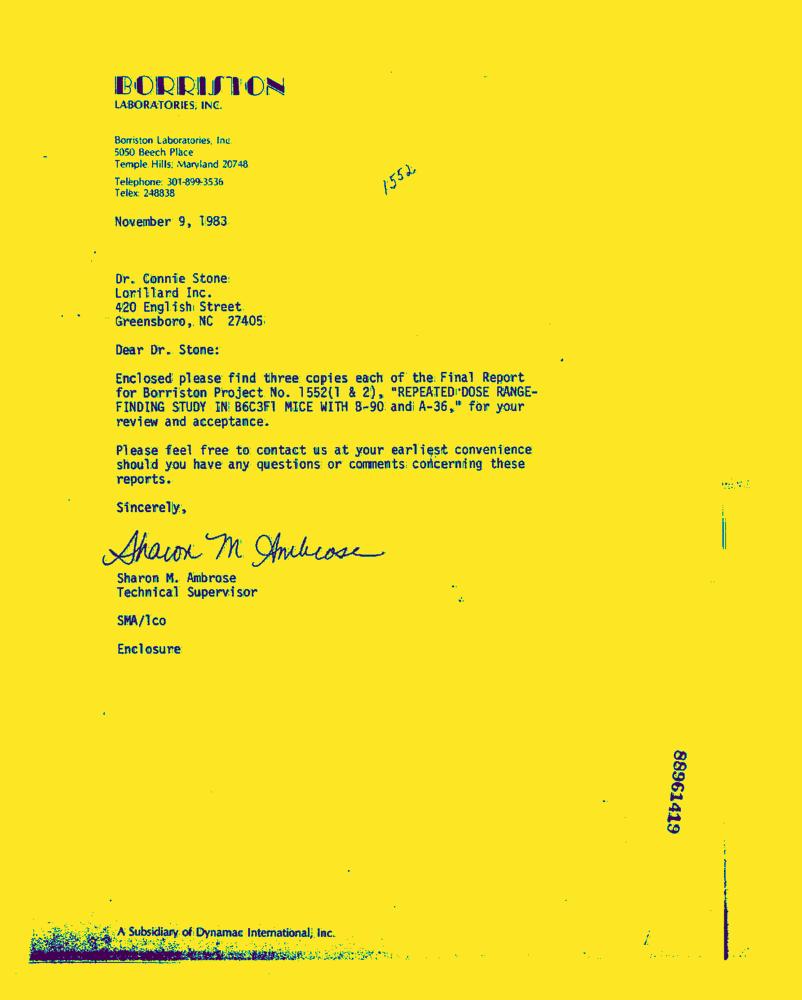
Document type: Letter-Doc